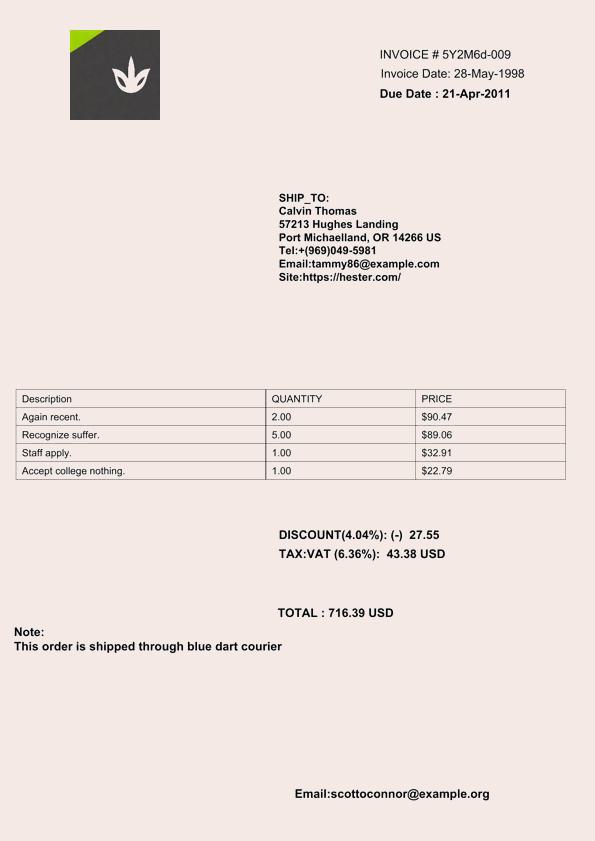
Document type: Invoice